Question: What is the mailing or notice date provided in the document?
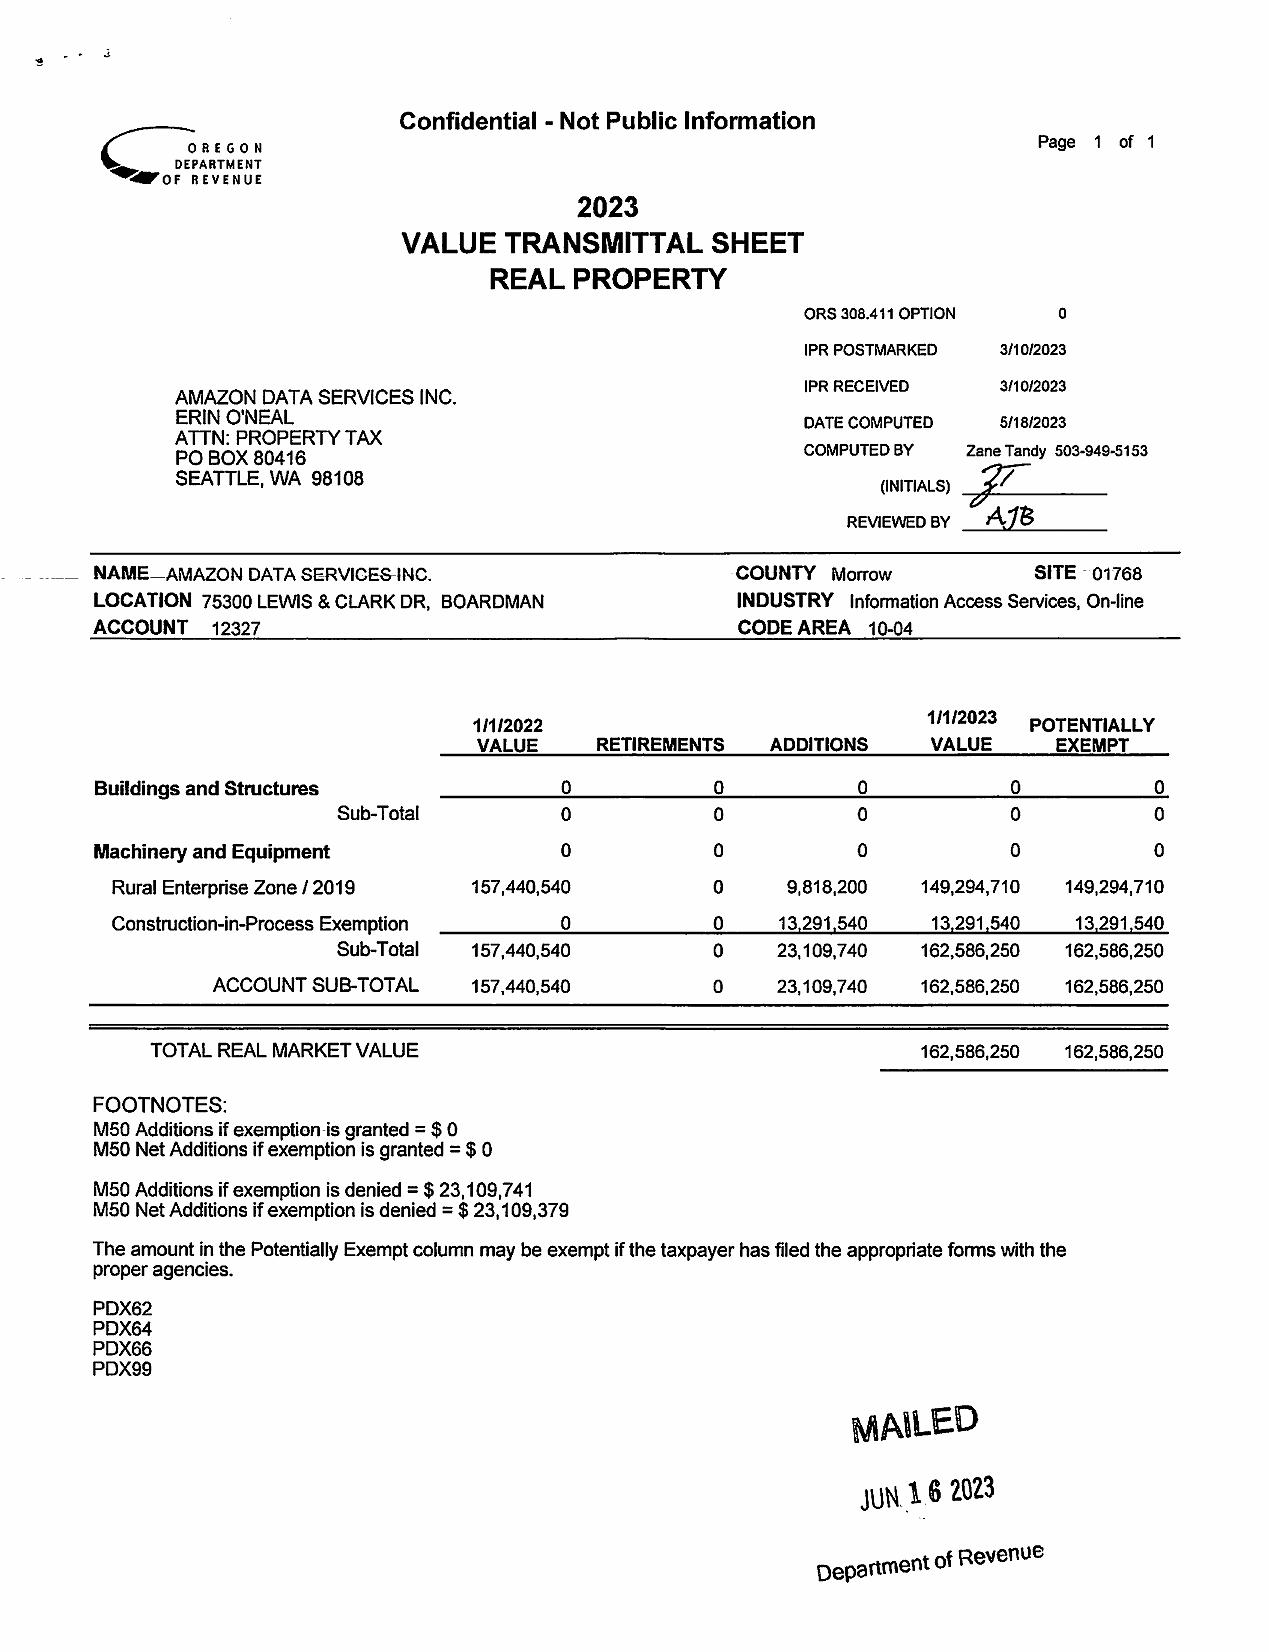
Answer: "JUN 16 2023"